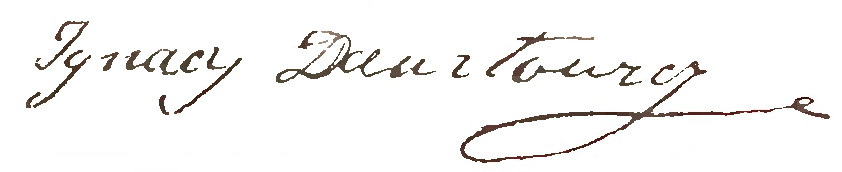
Signature of: ignacy daniłowicz